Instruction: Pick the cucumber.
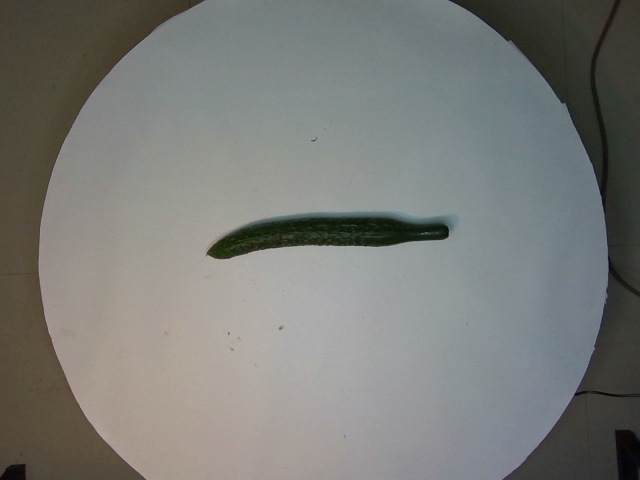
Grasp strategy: vertical